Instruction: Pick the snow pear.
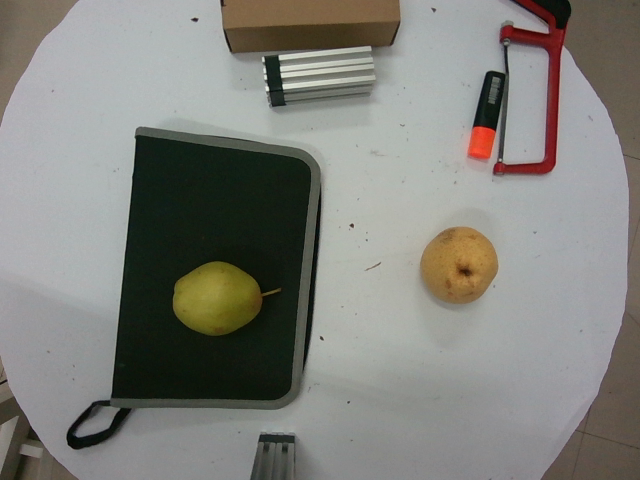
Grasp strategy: vertical